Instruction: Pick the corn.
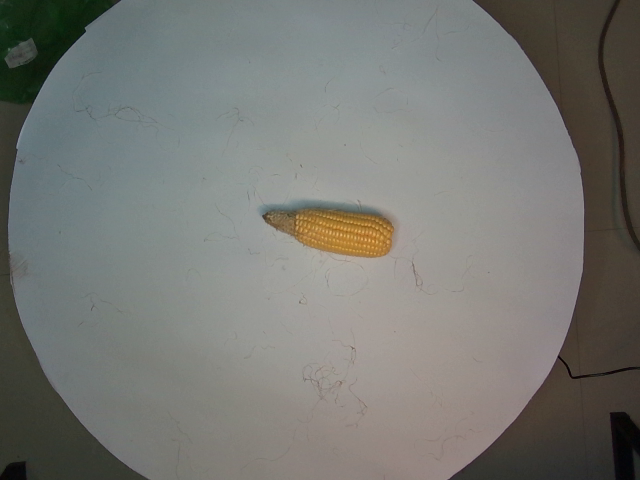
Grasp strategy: vertical